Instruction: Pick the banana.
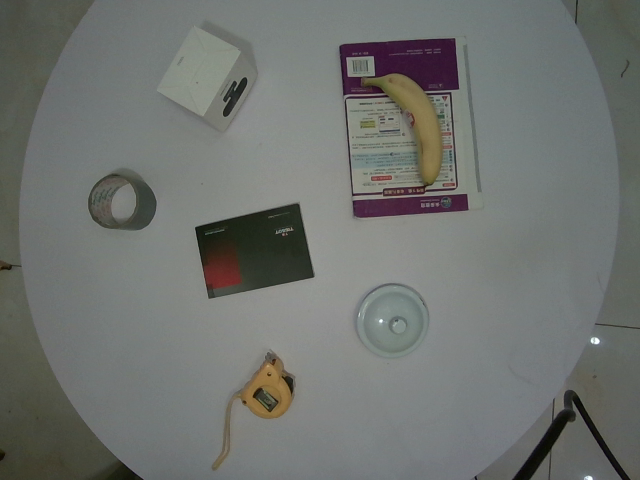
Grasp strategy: vertical